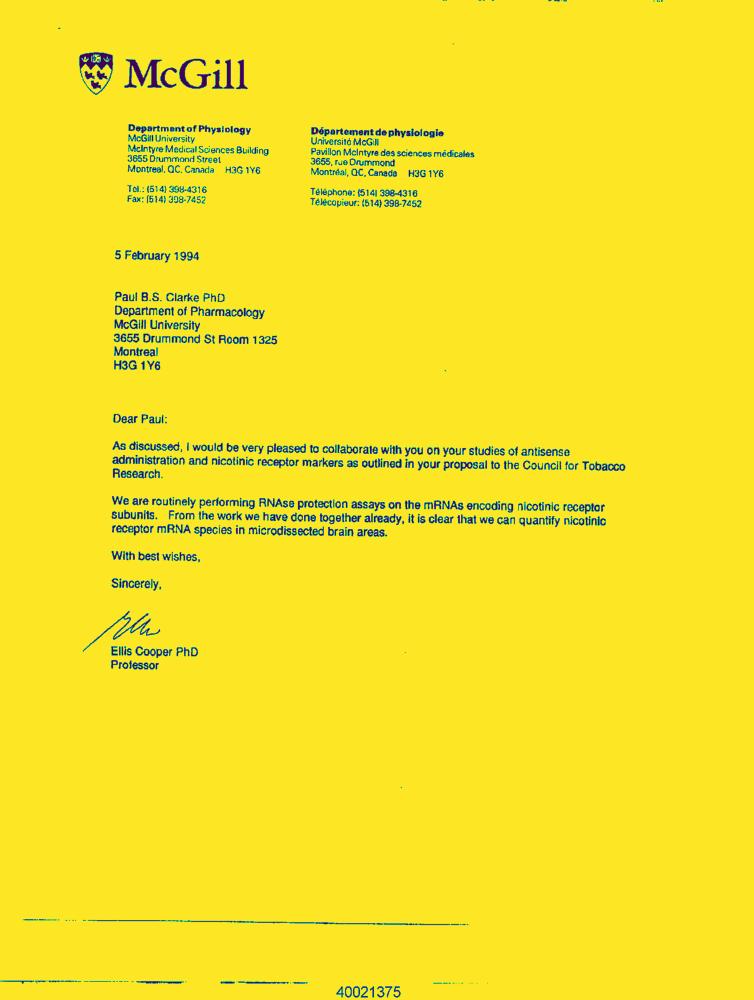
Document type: Letter-Doc